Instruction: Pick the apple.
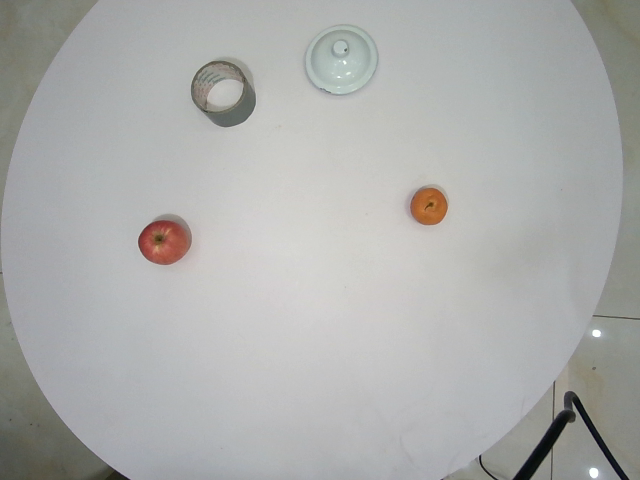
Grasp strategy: vertical